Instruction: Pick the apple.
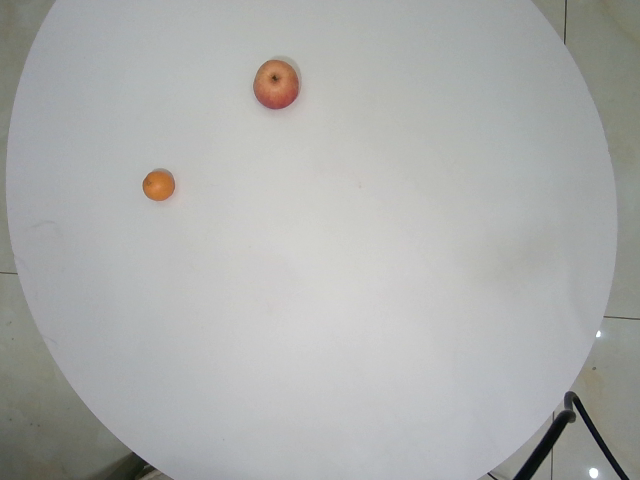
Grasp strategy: vertical